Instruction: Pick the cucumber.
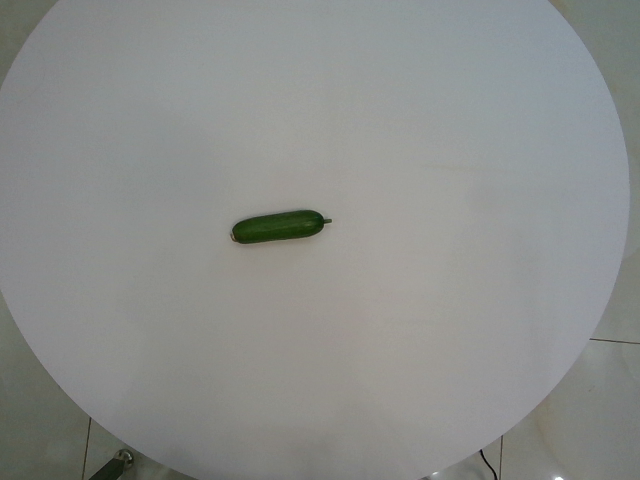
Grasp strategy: vertical